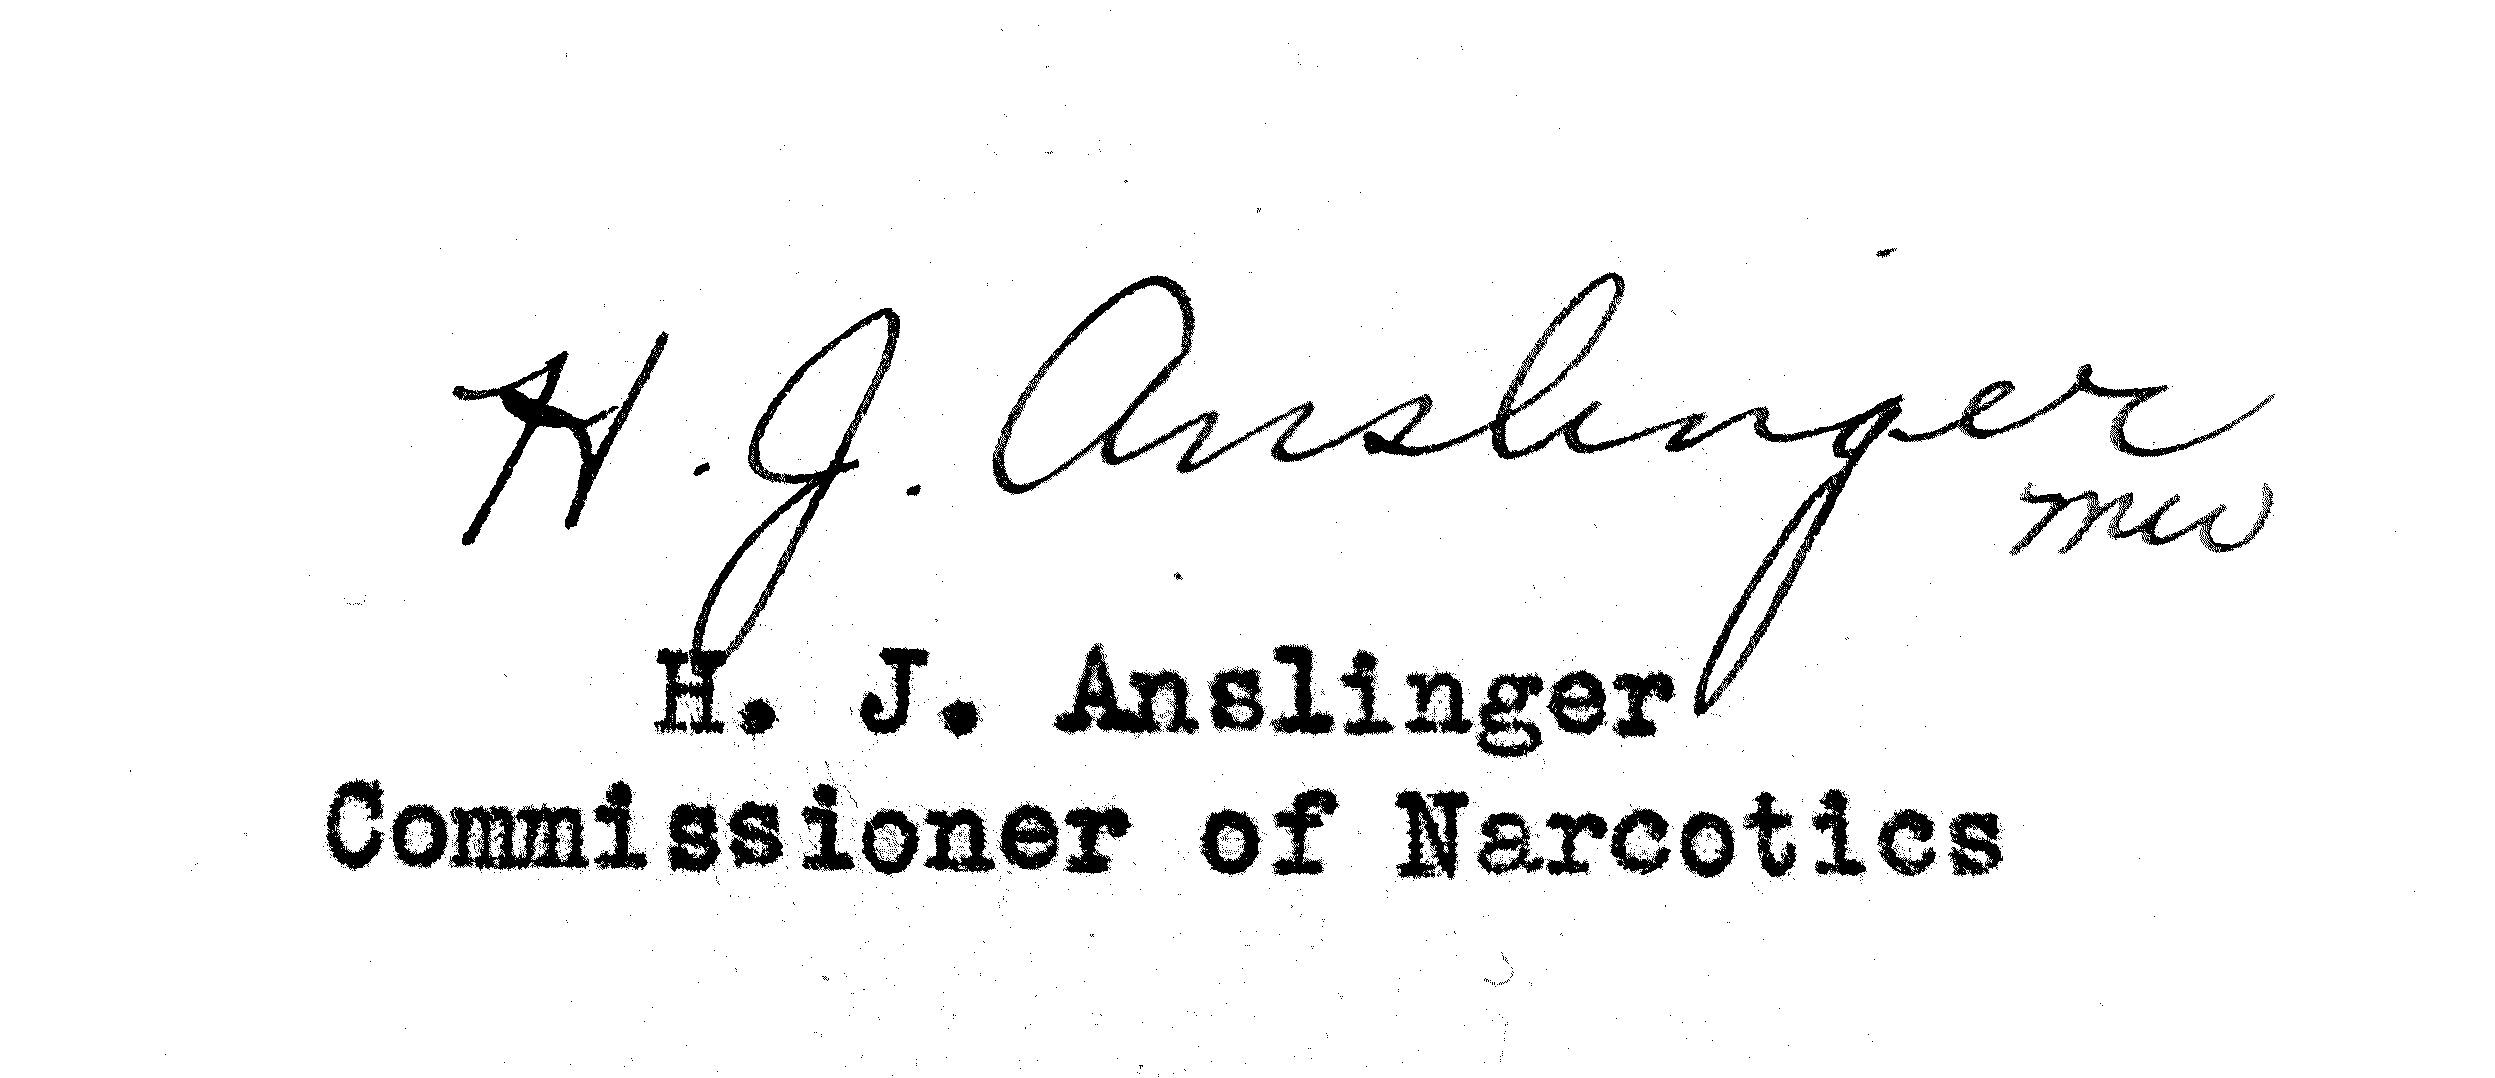
Signature of: harry jacob anslinger